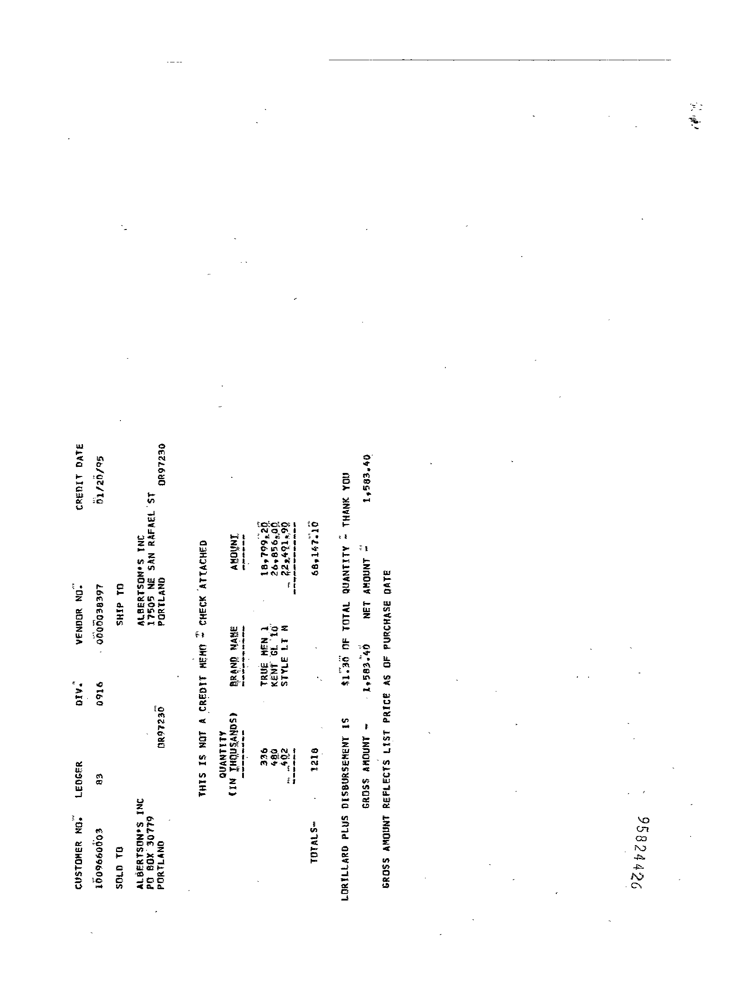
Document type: Invoice